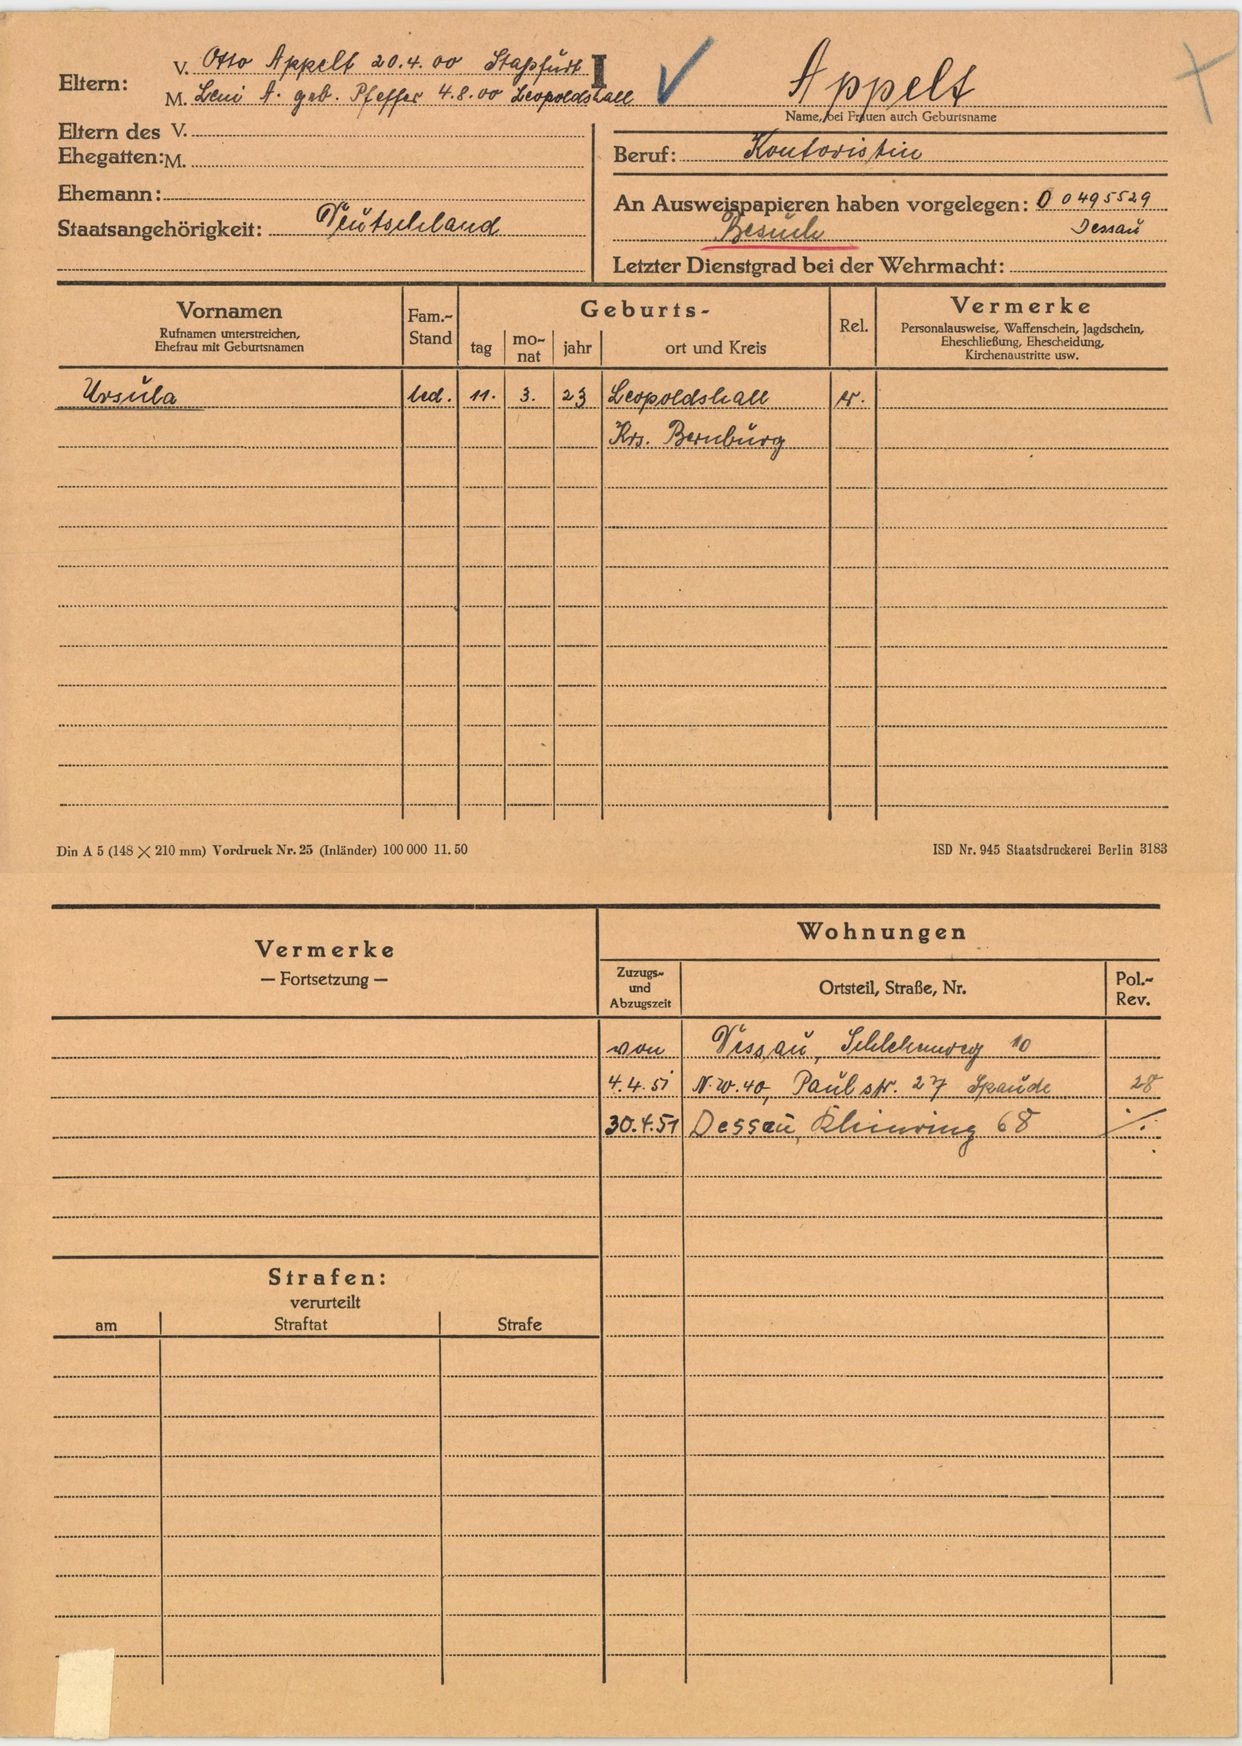
Appelt